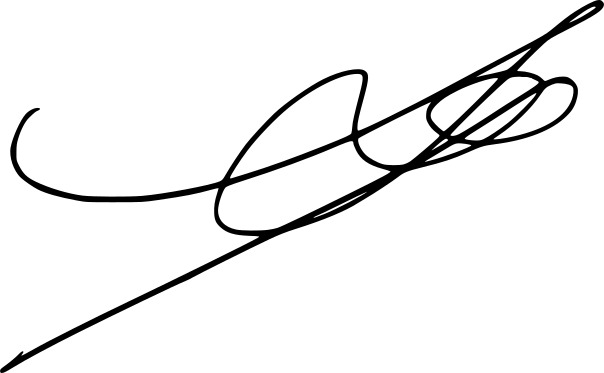
Signature of: sophie scamps